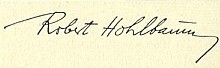
Signature of: robert hohlbaum